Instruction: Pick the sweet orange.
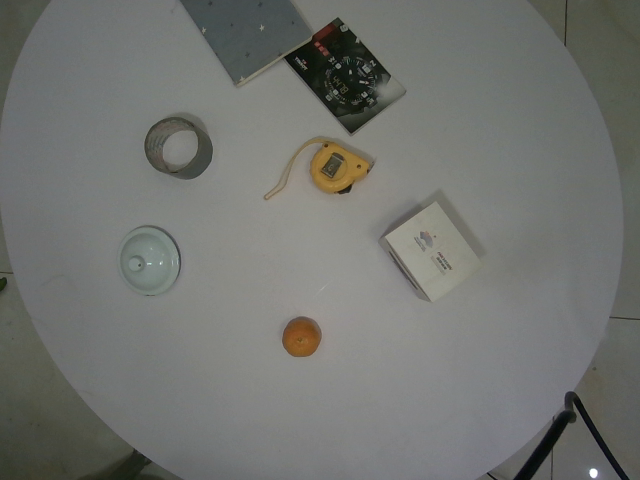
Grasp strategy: vertical